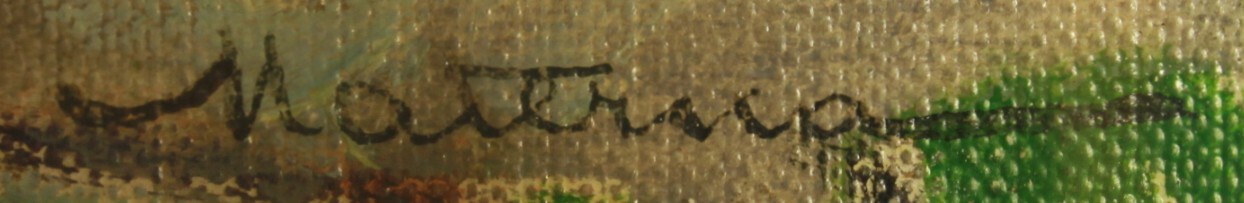
Signature of: václav materna